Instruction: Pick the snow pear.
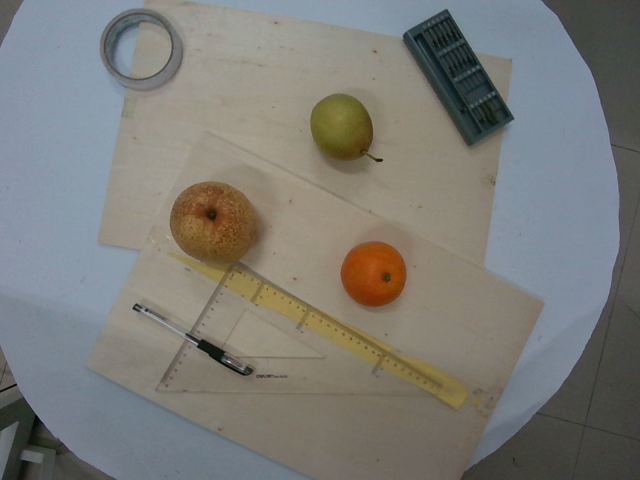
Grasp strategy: vertical